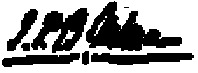
Signature of: joseph pere bell wilmer